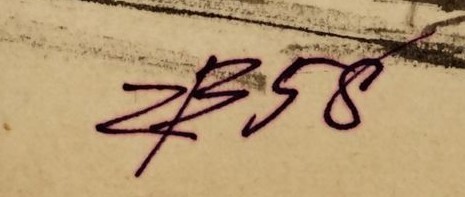
Signature of: zdeněk beran